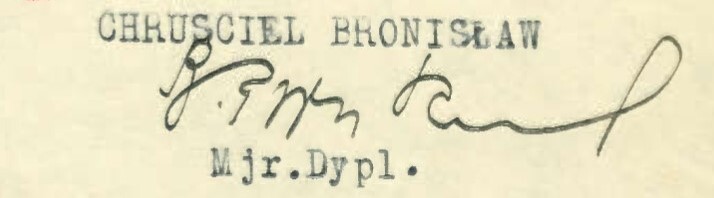
Signature of: bronisław chruściel